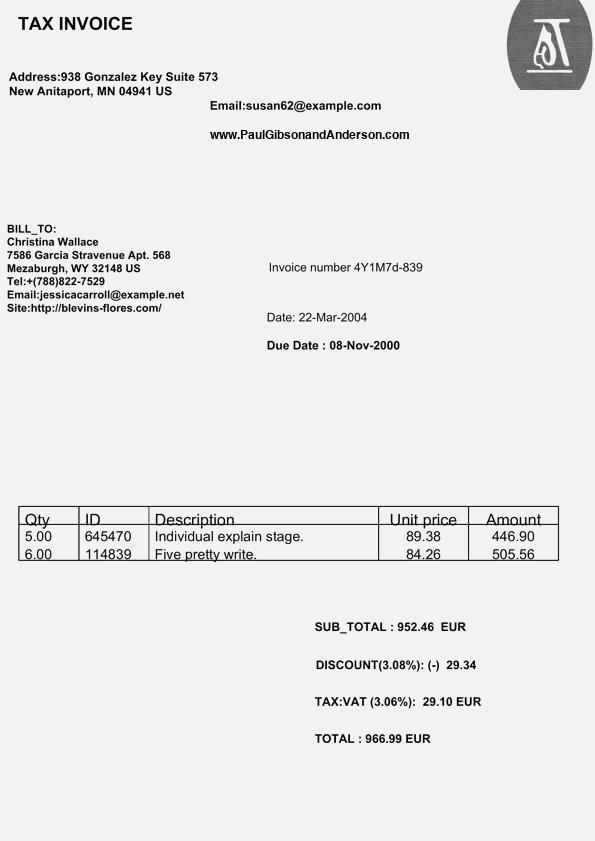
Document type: Invoice